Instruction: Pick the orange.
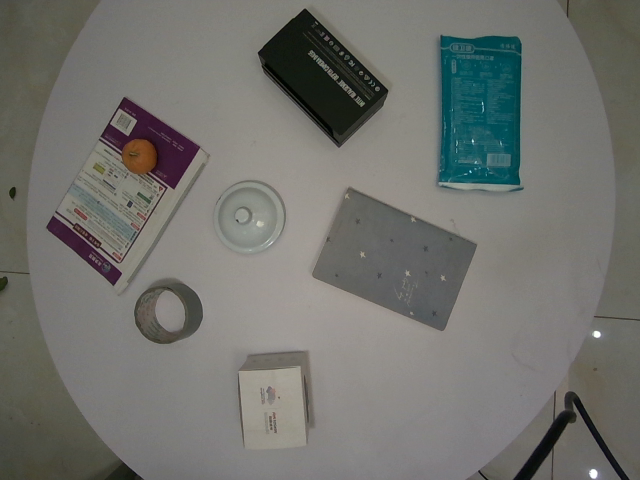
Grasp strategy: vertical